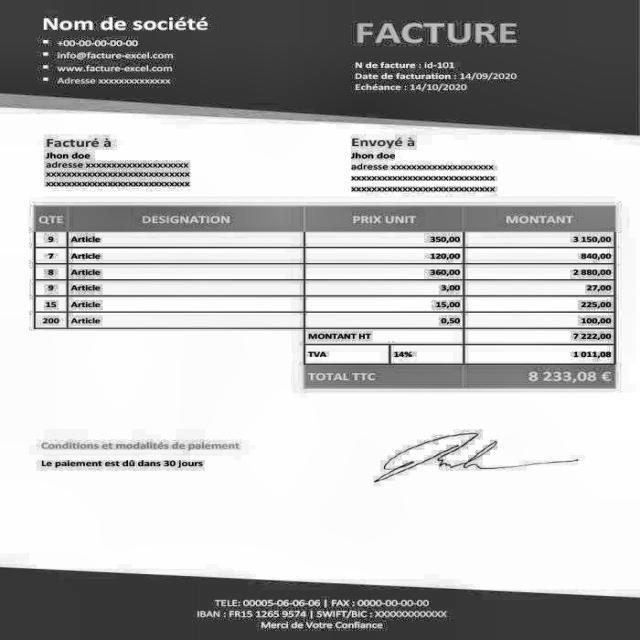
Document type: Invoice